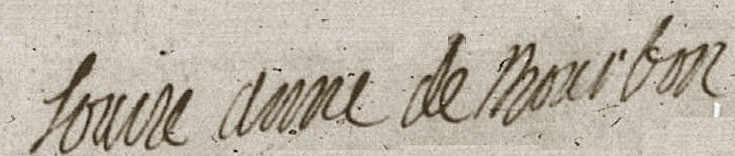
Signature of: louise anne de bourbon